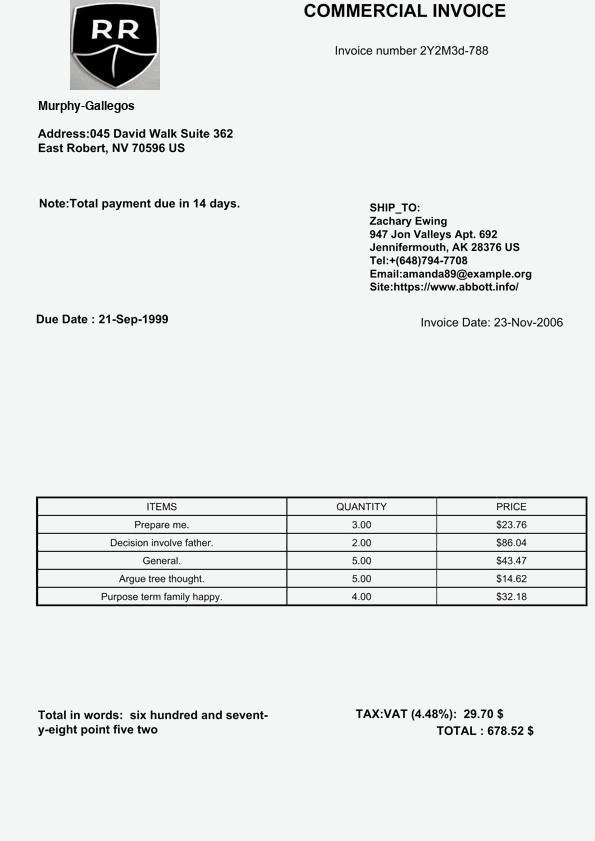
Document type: Invoice